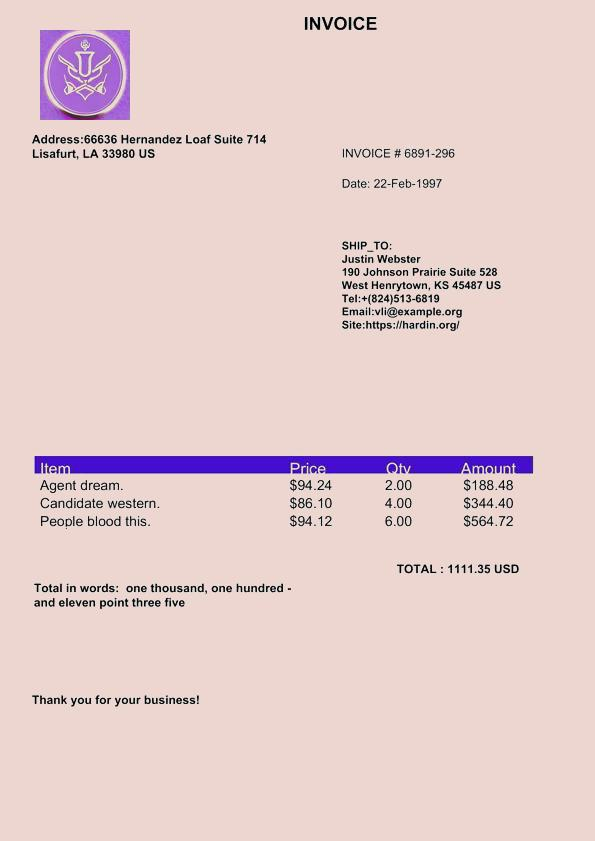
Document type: Invoice